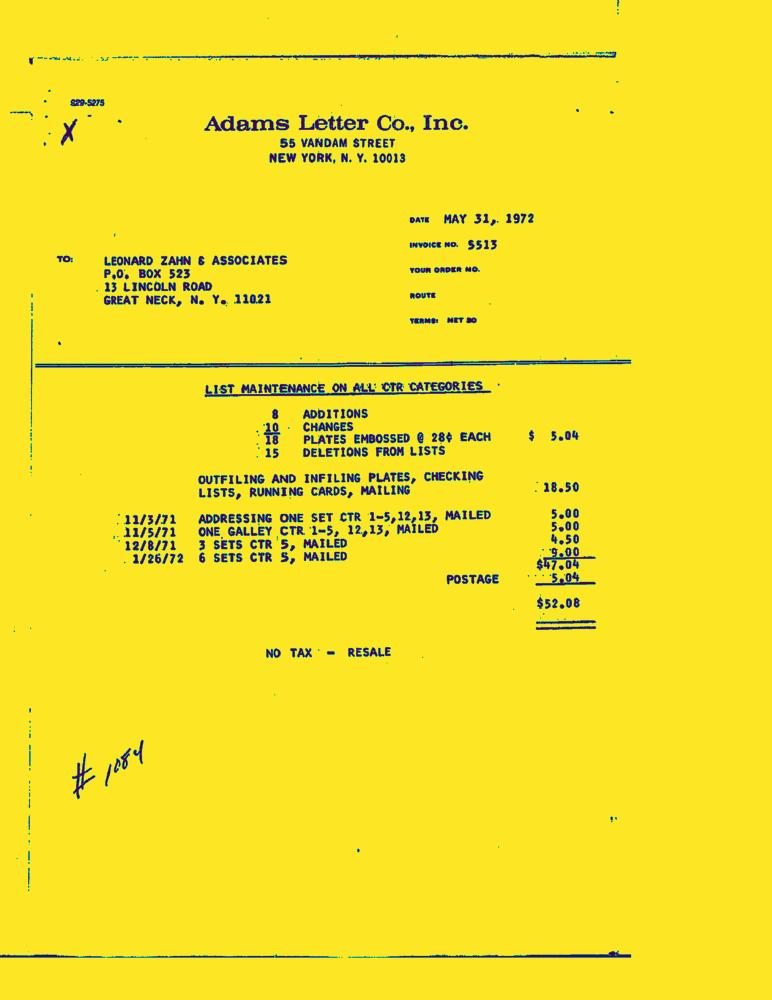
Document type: Invoice-Doc